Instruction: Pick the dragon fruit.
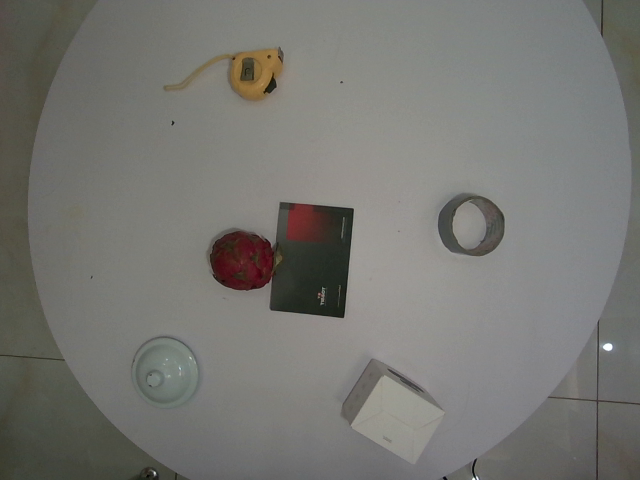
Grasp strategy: vertical